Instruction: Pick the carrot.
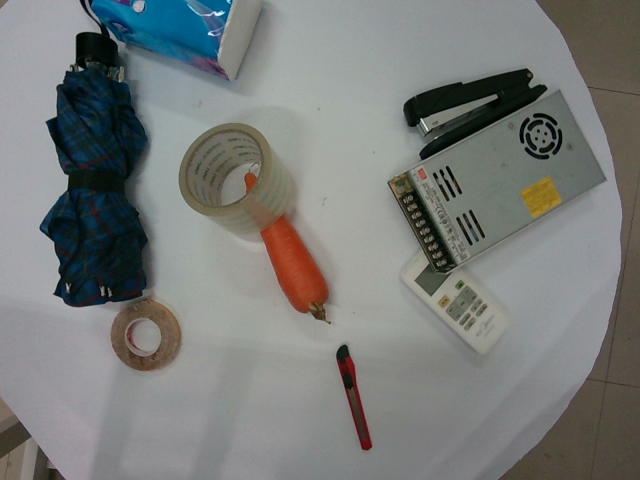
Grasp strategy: vertical